Question: What is the potential diagnosis?
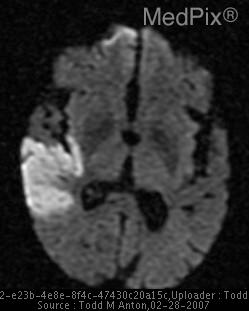
Answer: The possible diagnosis includes Ischemic stroke (embolus, thrombus, arterial dissection)
Hemorrhagic stroke
Malignancy.